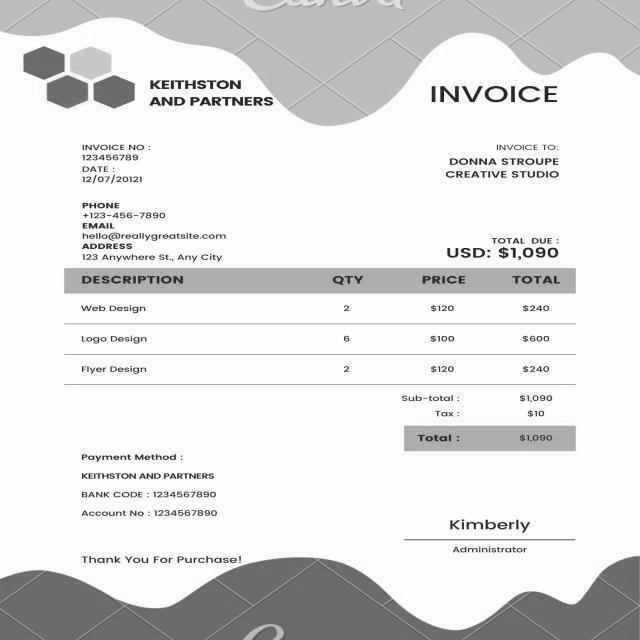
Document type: Invoice